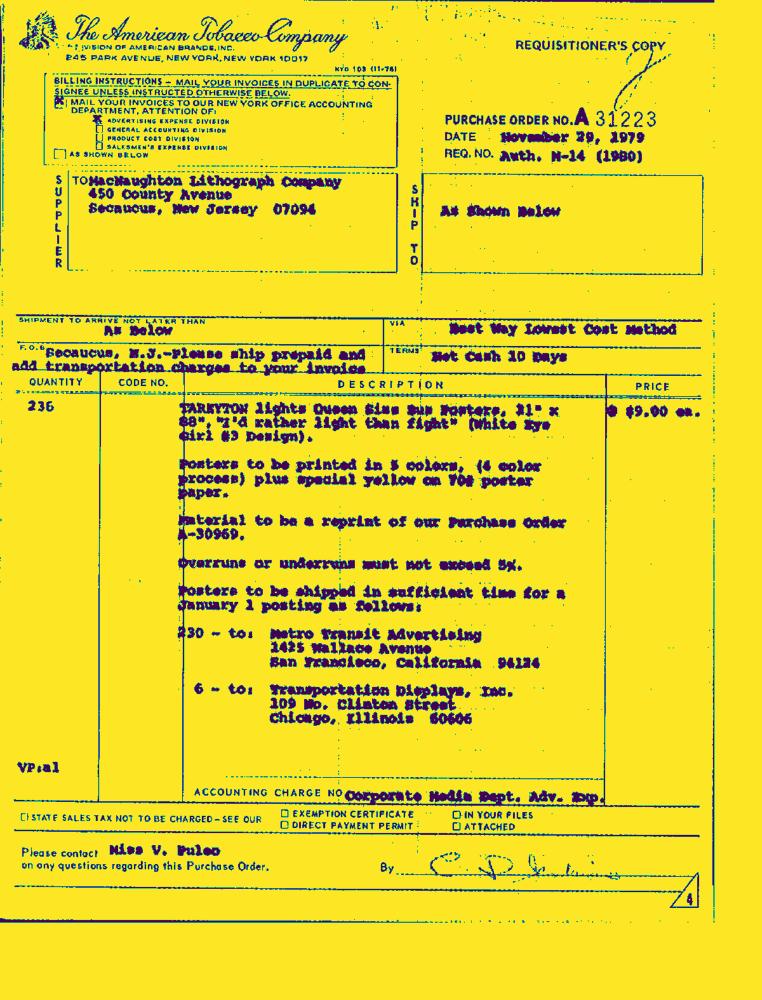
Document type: Invoice-Doc